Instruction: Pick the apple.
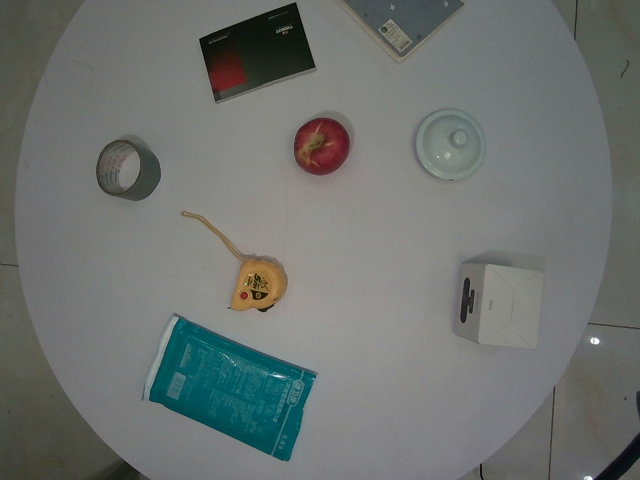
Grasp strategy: vertical